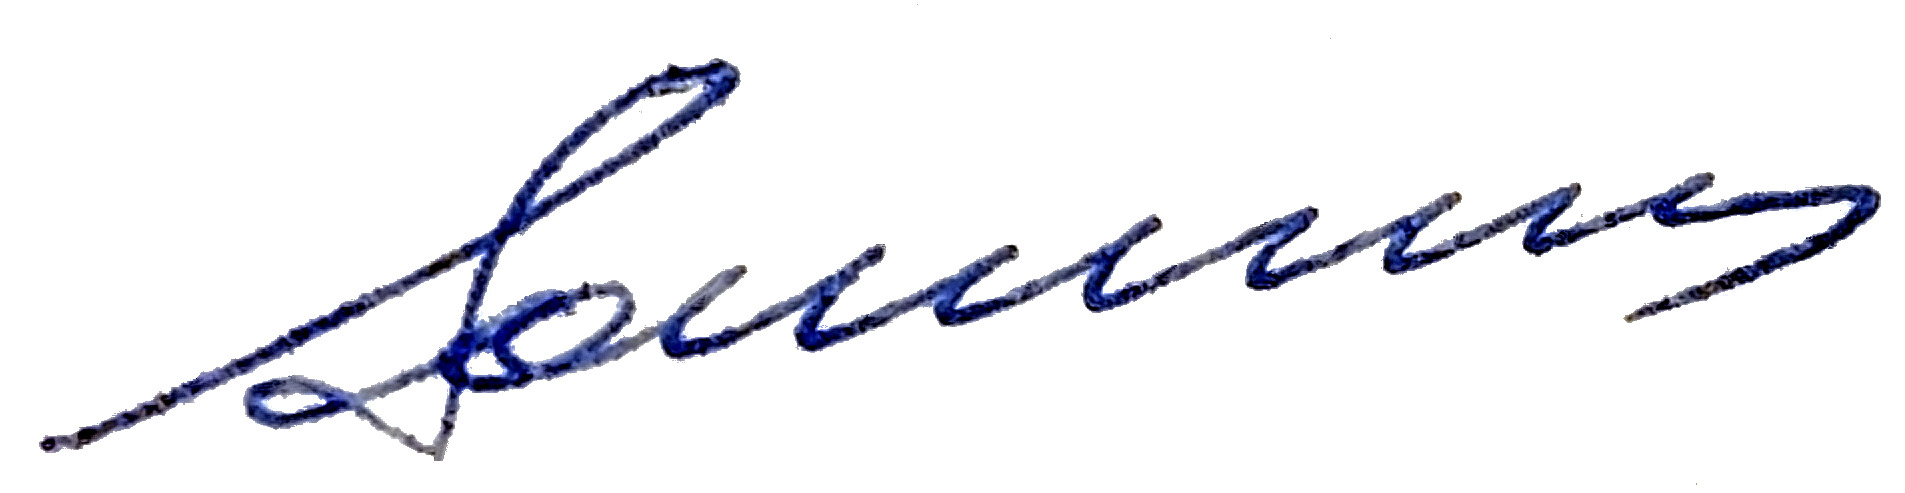
Signature of: leonid osipenko